Question: In what way does the history help explain the case?
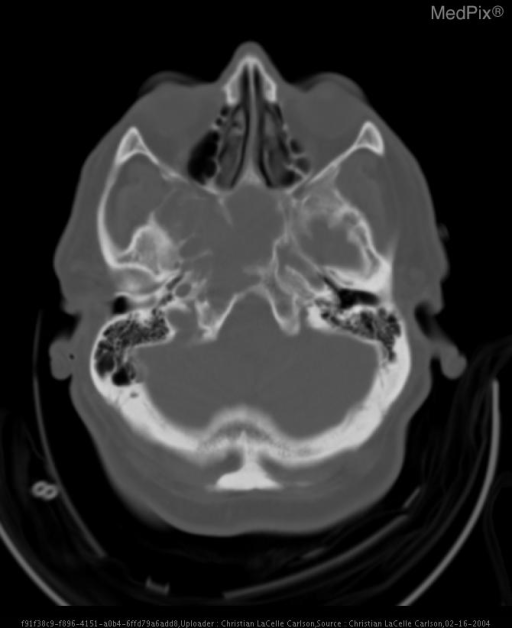
Answer: The patient's history of Middle aged white male status post motor vehicle accident after passing out at the wheel in stable and lucid condition.  Patient is a civilian trauma who is ineligible for care follow-up and definitive care at our military institution. is key in understanding the case.